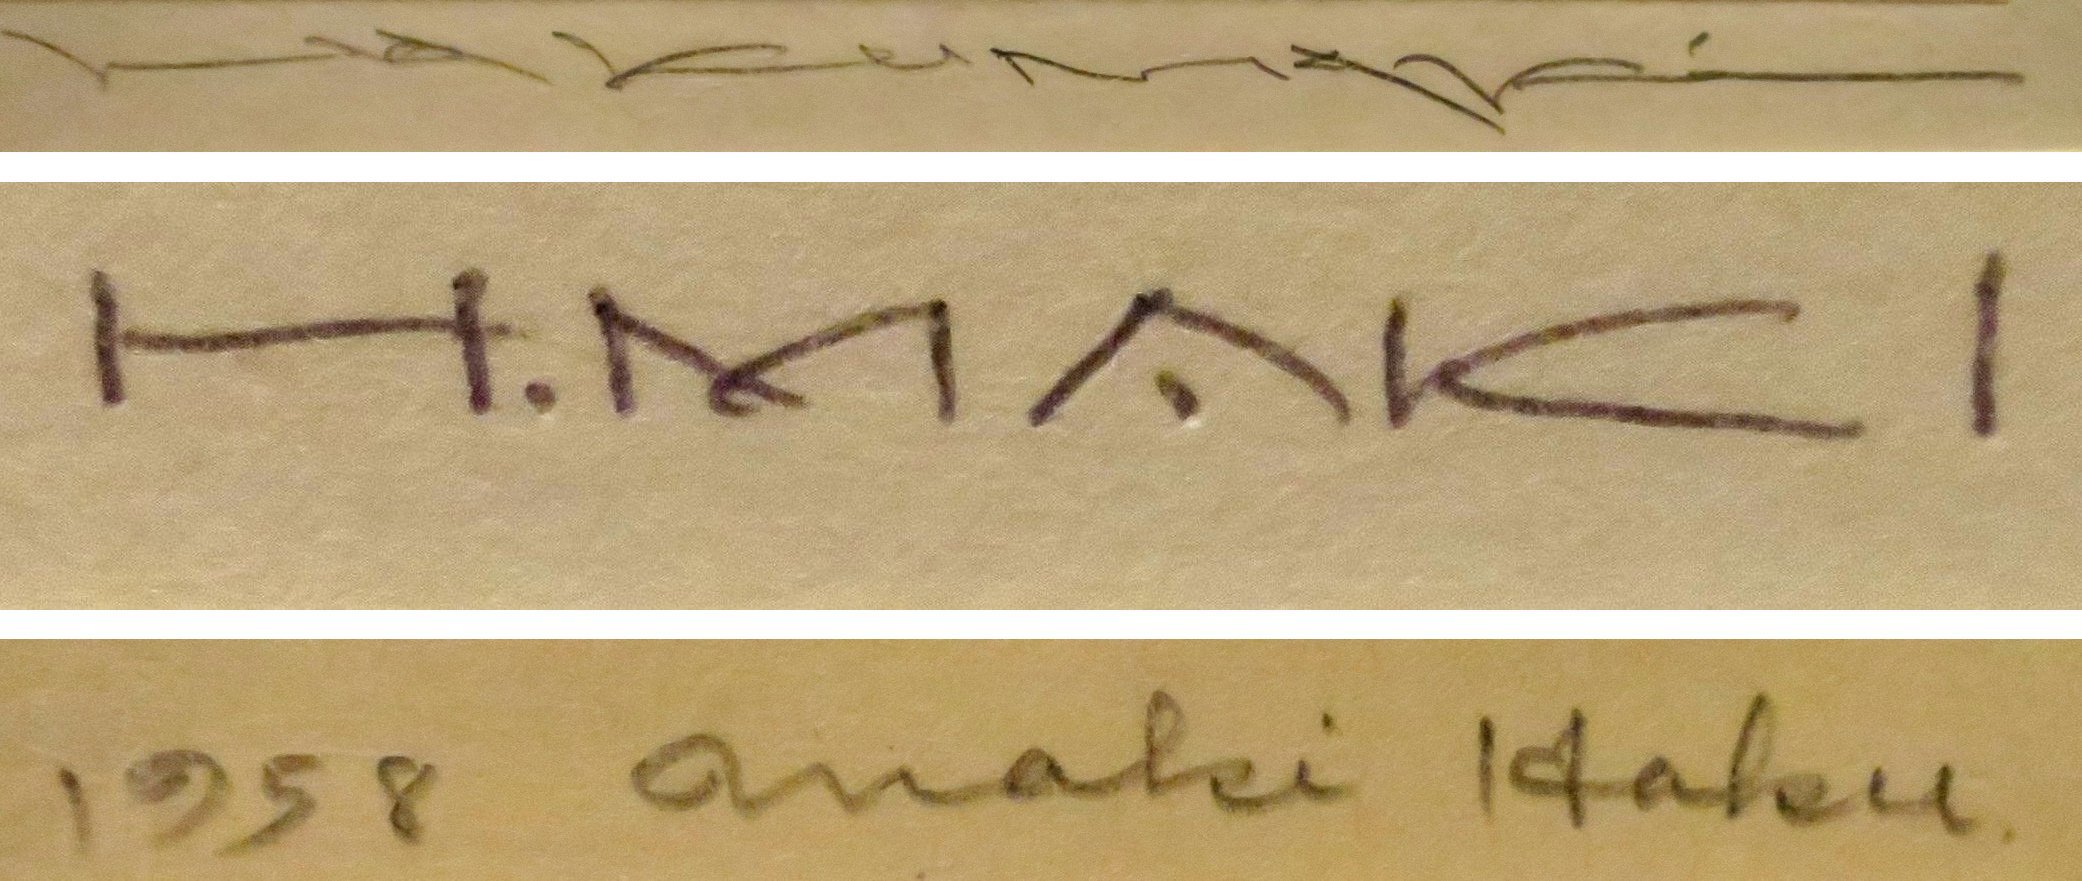
Signature of: maki haku